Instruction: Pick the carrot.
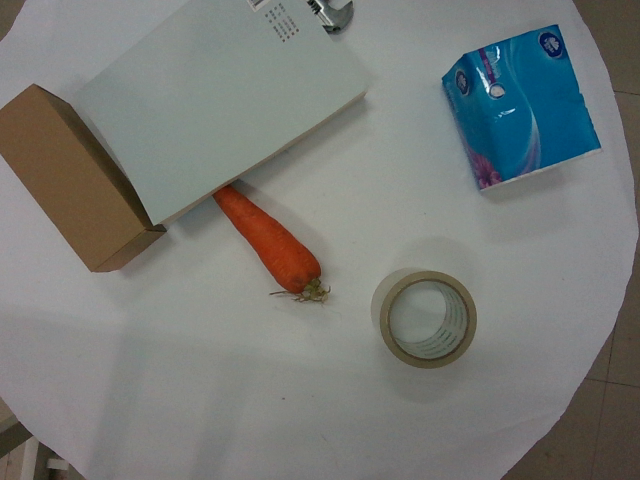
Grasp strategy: vertical